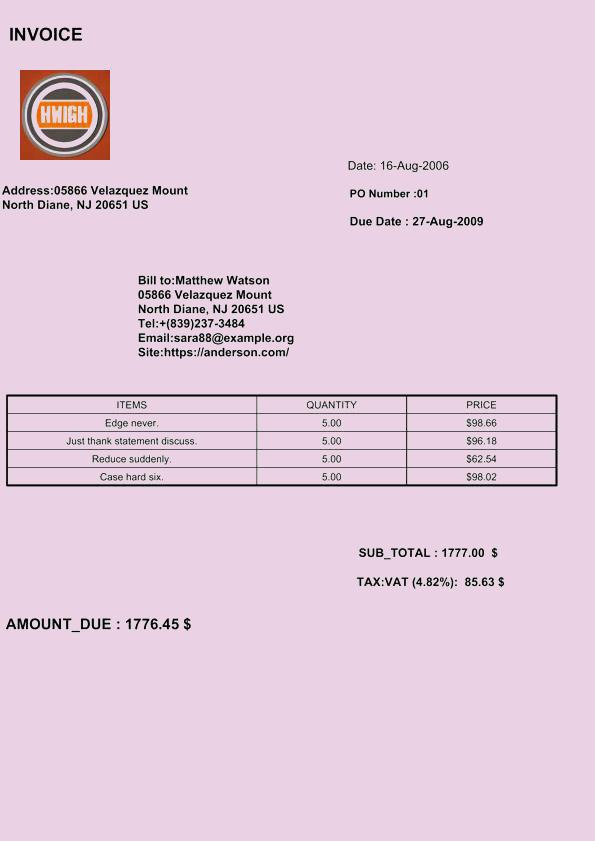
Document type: Invoice